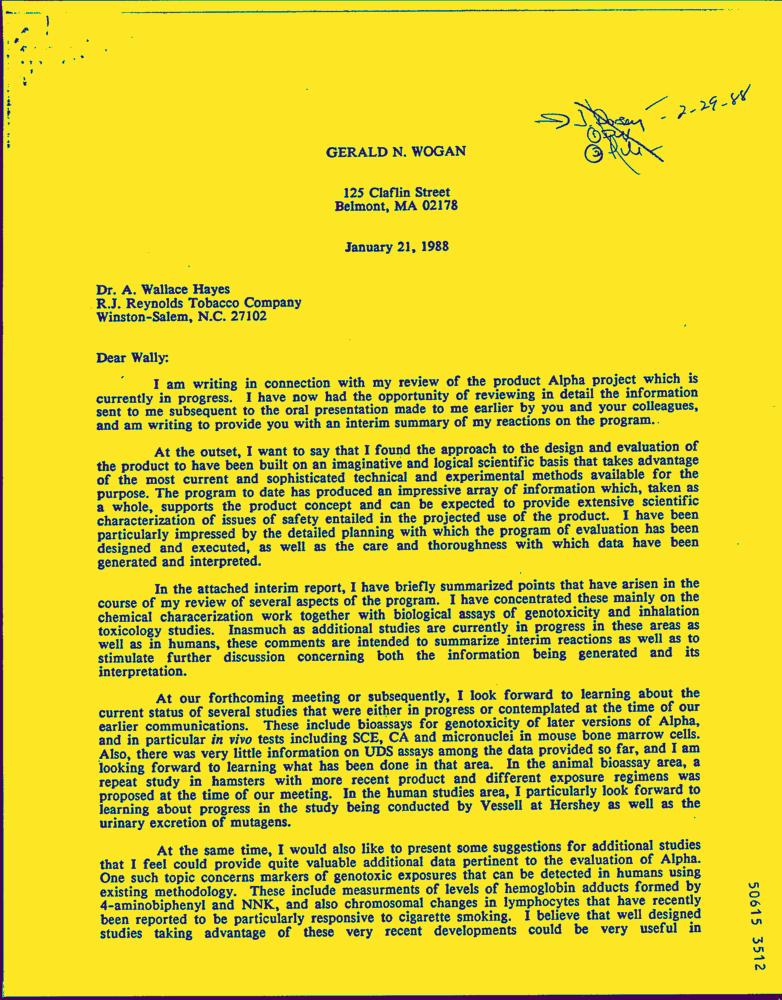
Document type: Letter-Doc